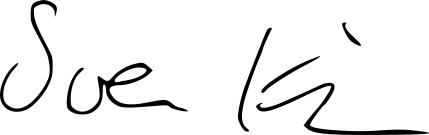
Signature of: sven christian kindler